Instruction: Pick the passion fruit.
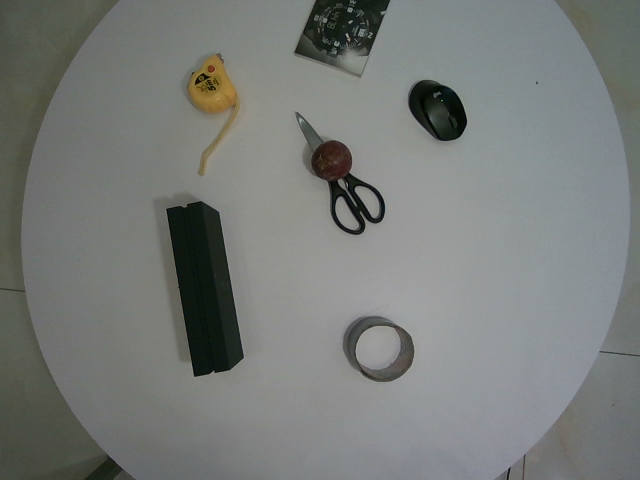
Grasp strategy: vertical